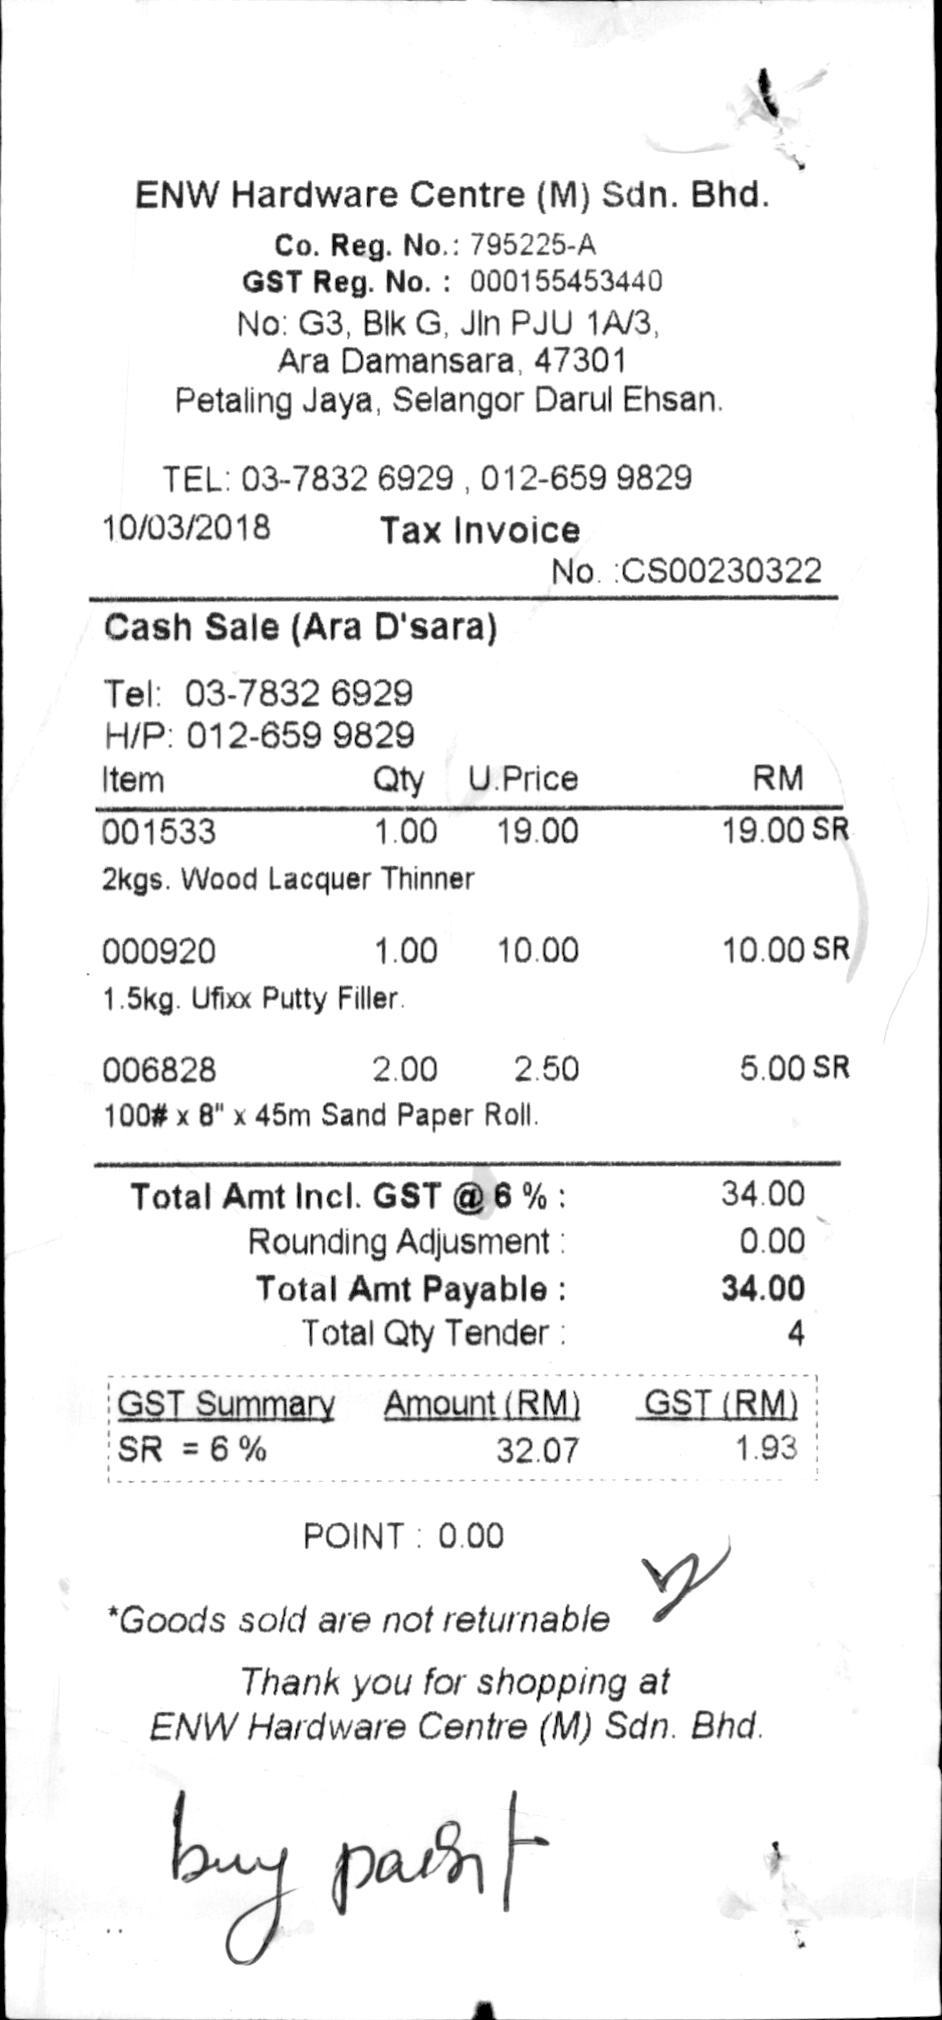
ENW HARDWARE CENTRE (M) SDN. BHD.
CO. REG. NO. : 795225-A
GST REG. NO. : 000155453440
NO: G3, BLK G, JLN PJU 1A/3,
ARA DAMANSARA, 47301
PETALING JAYA, SELANGOR DARUL EHSAN.
TEL : 03-7832 6929 , 012-659 9829
10/03/2018
TAX INVOICE
NO. :CS00230322
CASH SALE (ARA D'SARA)
TEL: 03-7832 6929
H/P: 012-659 9829
ITEM
QTY
U.PRICE
RM
001533
1.00
19.00
19.00 SR
2KGS. WOOD LACQUER THINNER
000920
1.00
10.00
10.00 SR
1.5KG. UFIXX PUTTY FILLER.
006828
2.00
2.50
5.00 SR
100# X 8" X 45M SAND PAPER ROLL.
TOTAL AMT INCL. GST @ 6% :
34.00
ROUNDING ADJUSMENT :
0.00
TOTAL AMT PAYABLE :
34.00
TOTAL QTY TENDER :
4
GST SUMMARY
SR = 6%
AMOUNT (RM)
32.07
GST (RM)
1.93
POINT : 0.00
*GOODS SOLD ARE NOT RETURNABLE
THANK YOU FOR SHOPPING AT
ENW HARDWARE CENTRE (M) SDN. BHD.